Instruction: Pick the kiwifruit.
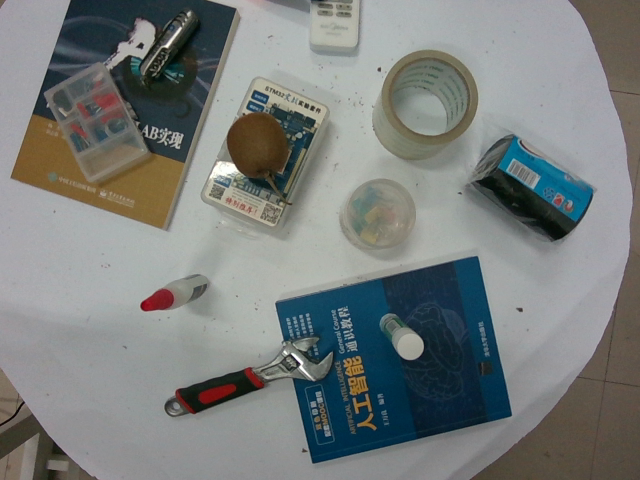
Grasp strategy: vertical